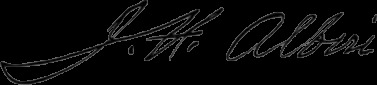
Signature of: john henry albin